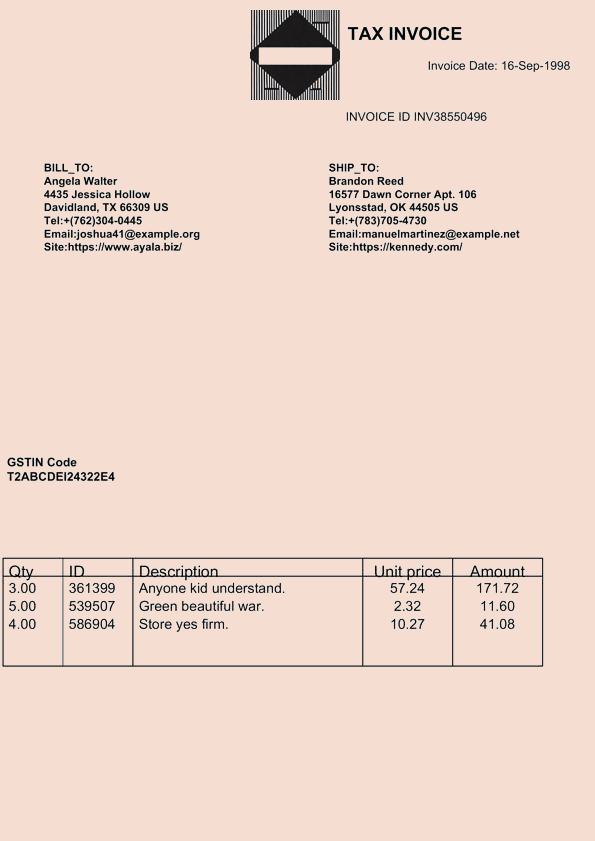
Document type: Invoice